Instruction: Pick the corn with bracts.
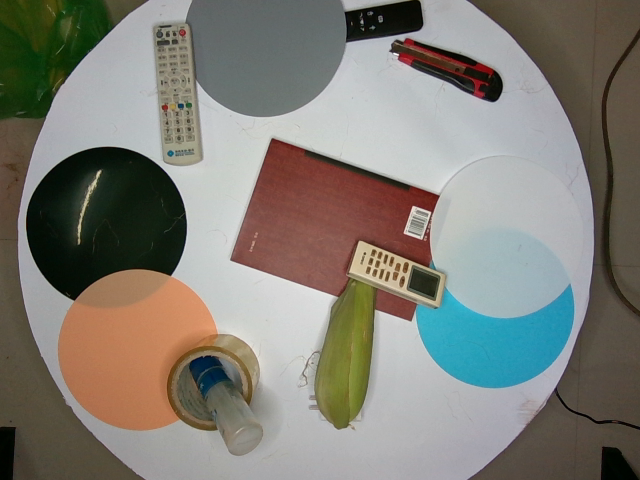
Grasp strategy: vertical